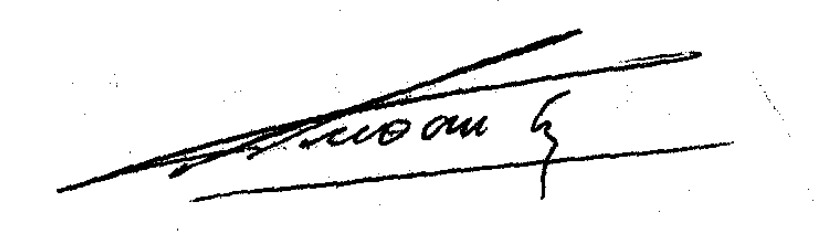
Signature of: vũ văn thái